Question: How is the history relevant to the case?
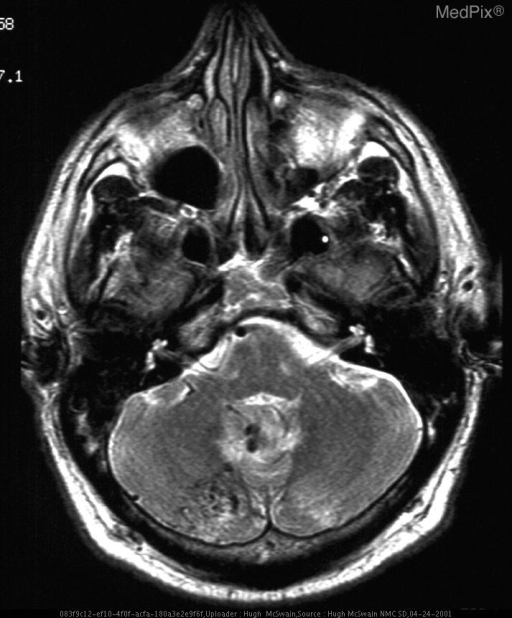
Answer: The patient's history of 38 y/o man presents to ER with history of headache after being choked during a basketball game. is key in understanding the case.